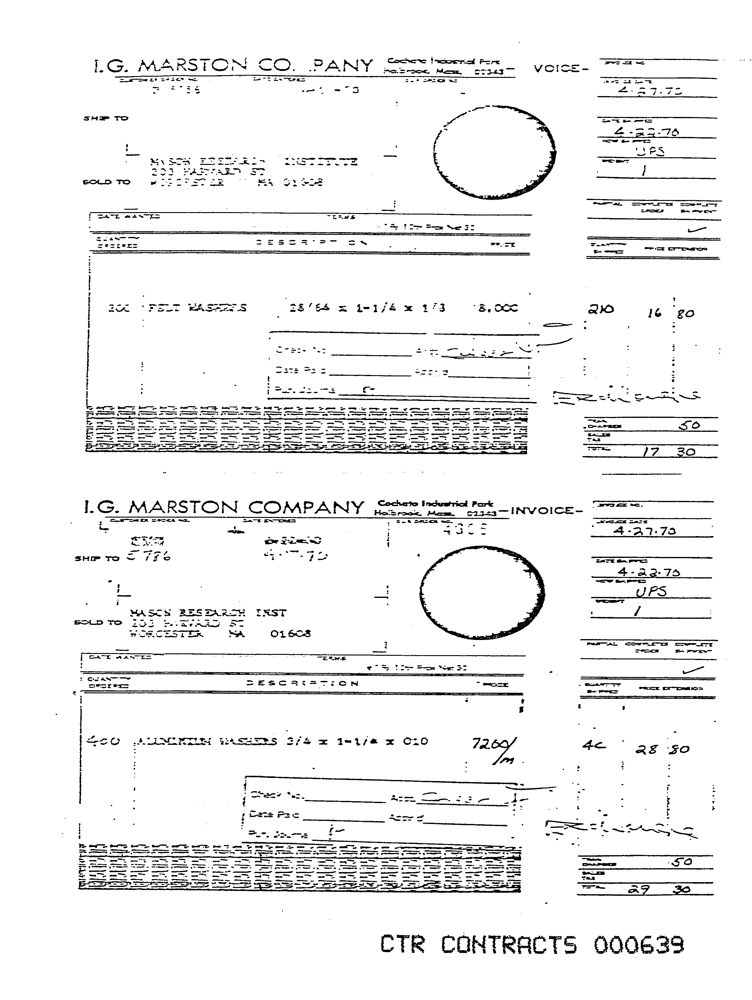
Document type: Invoice